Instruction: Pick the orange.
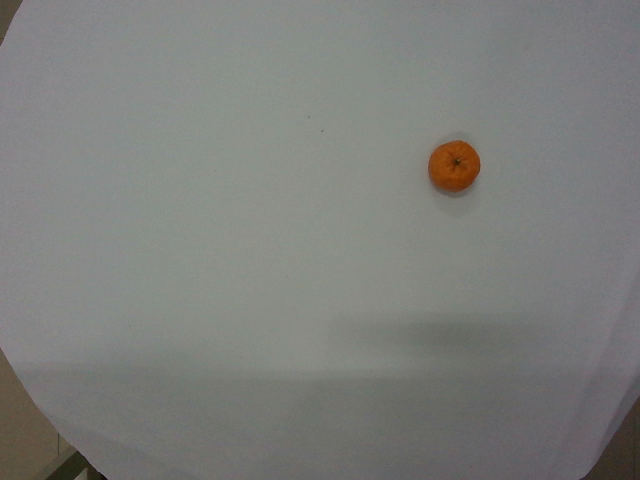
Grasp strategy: vertical